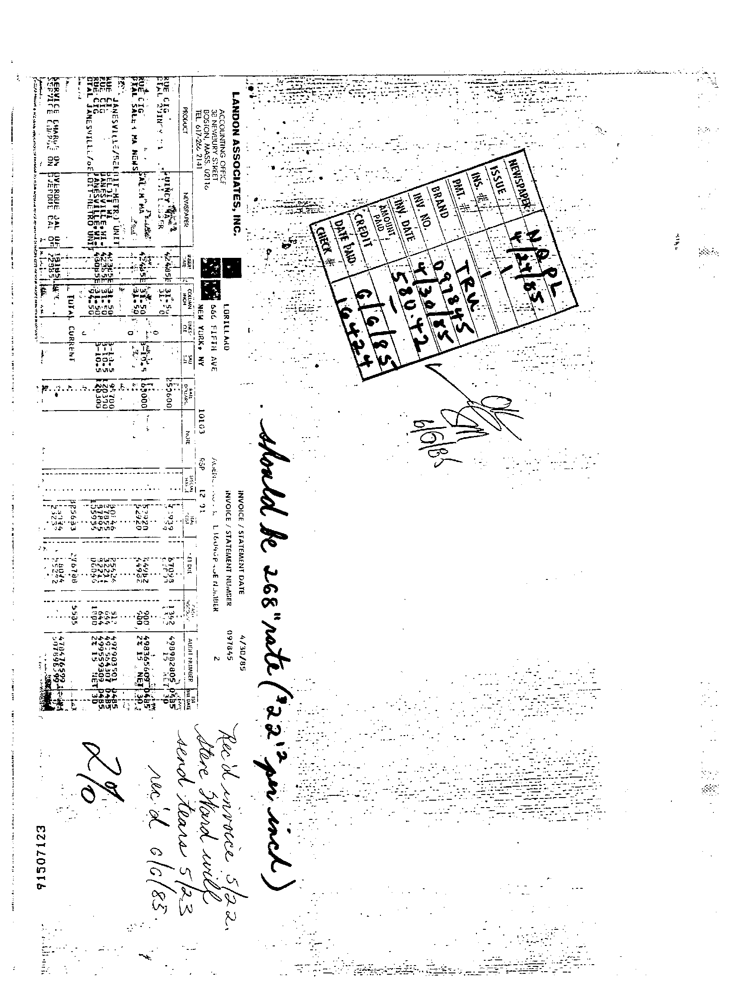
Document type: Invoice